Question: What is the assessed value of the property as noted in the document?
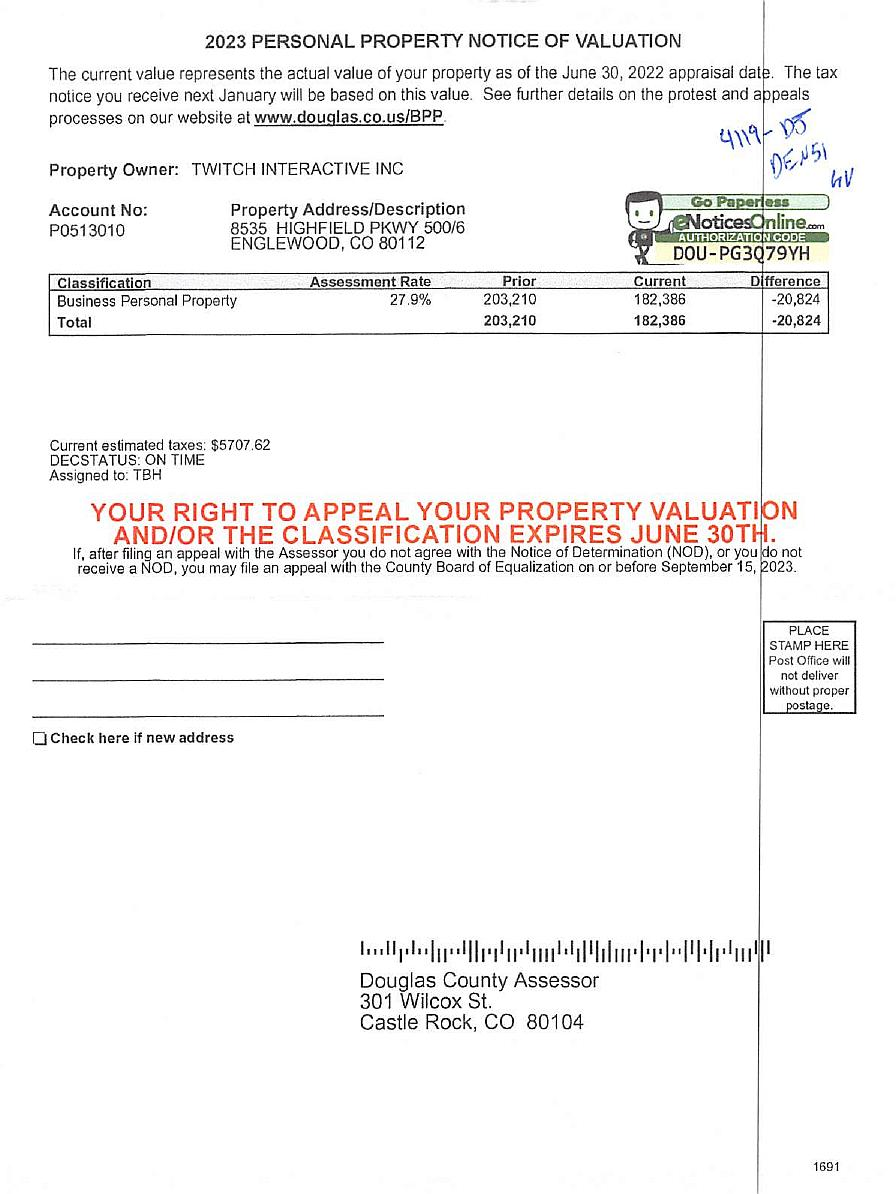
Answer: "182,386"